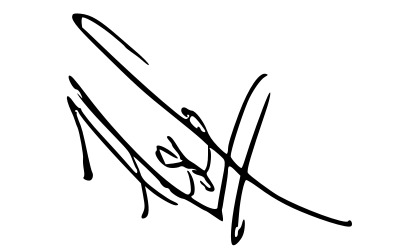
Signature of: hussain mohamed latheef